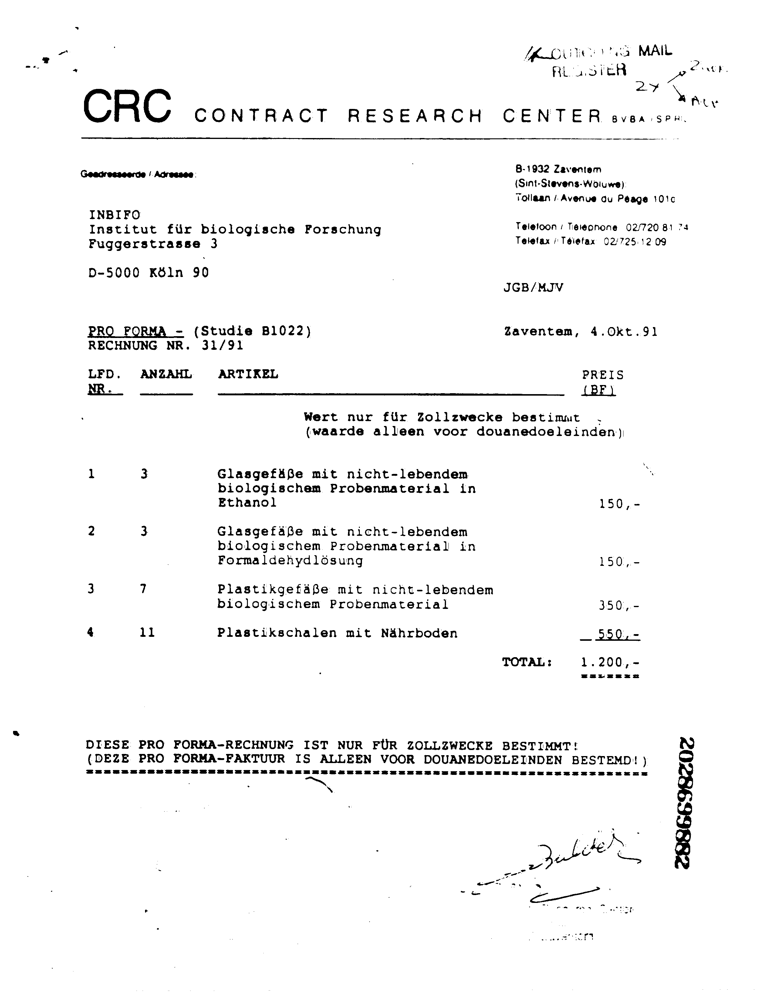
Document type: Invoice